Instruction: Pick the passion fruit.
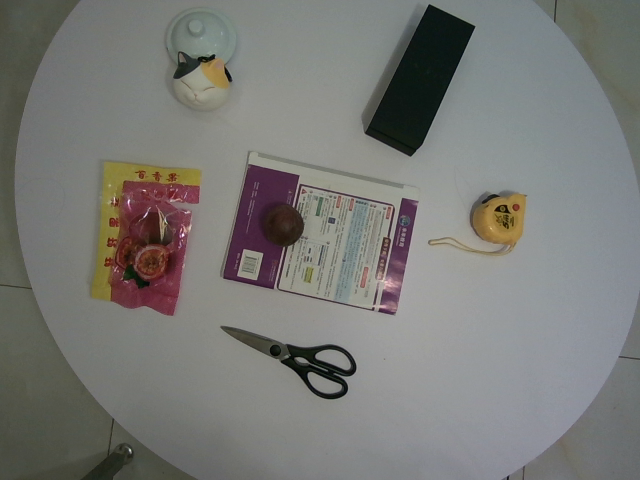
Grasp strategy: vertical